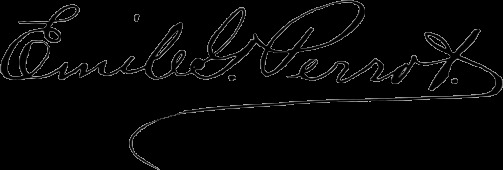
Signature of: emile g perrot